Question: What is the property identification or parcel number listed?
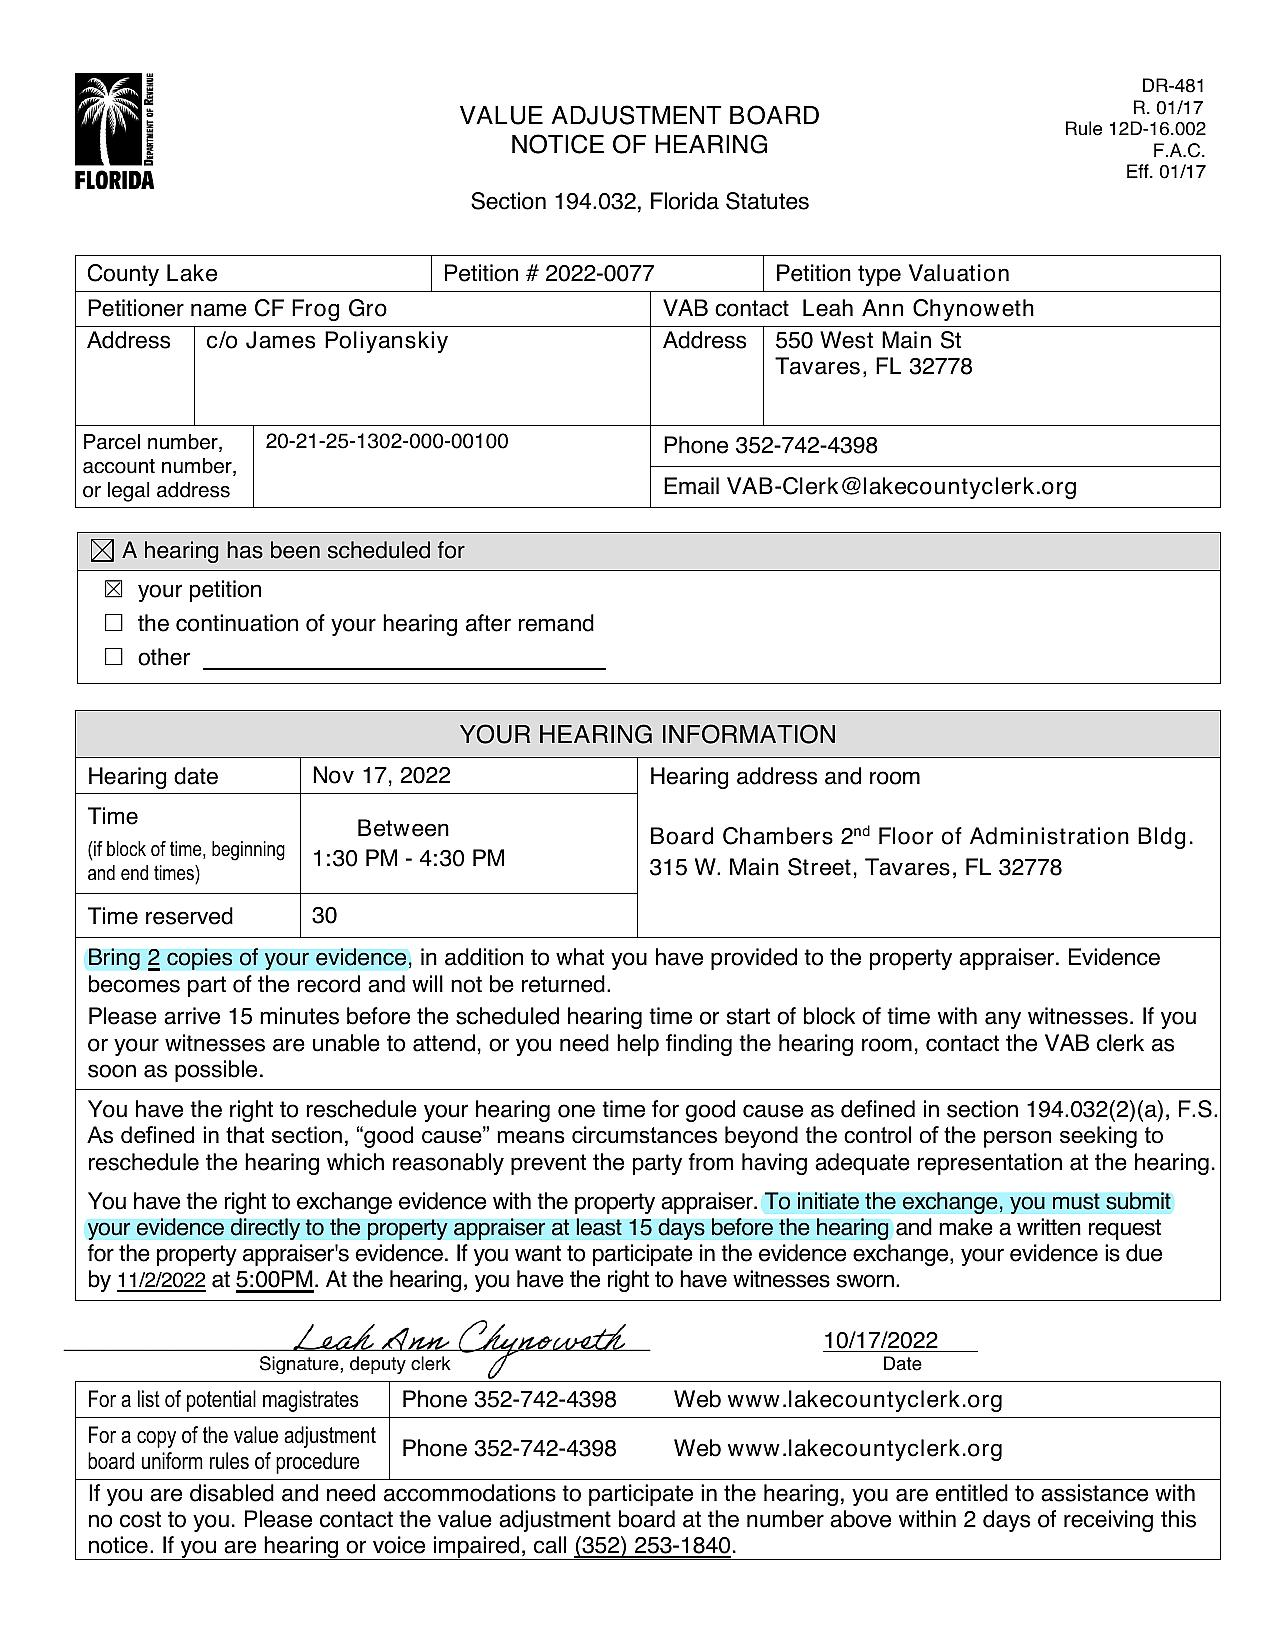
Answer: "20-21-25-1302-000-00100"